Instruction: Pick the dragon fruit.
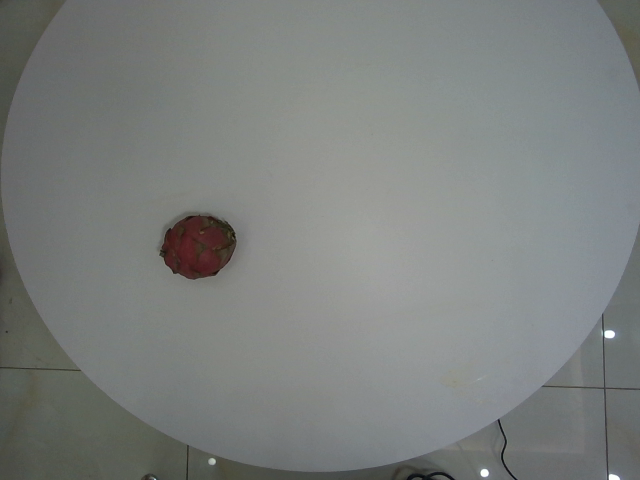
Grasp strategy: vertical